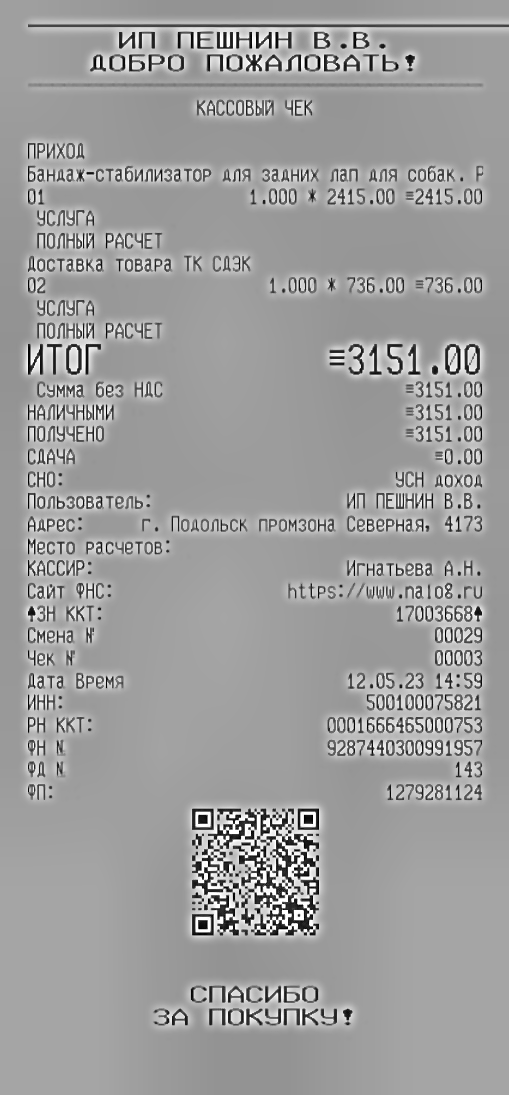
Продавец: ИП ПЕШНИН В.В.
ИНН: 500100075821
Дата: 12.05.23
Товары: Бандаж-стабилизатор для задних лап для собак; ДОСТАВКА ТОВАРА ТК СЛЭК
Количество: 1.000; 1.000
Цена: 2415.00; 736.00
Сумма: 2415.00; 736.00
Итого: 3151.00